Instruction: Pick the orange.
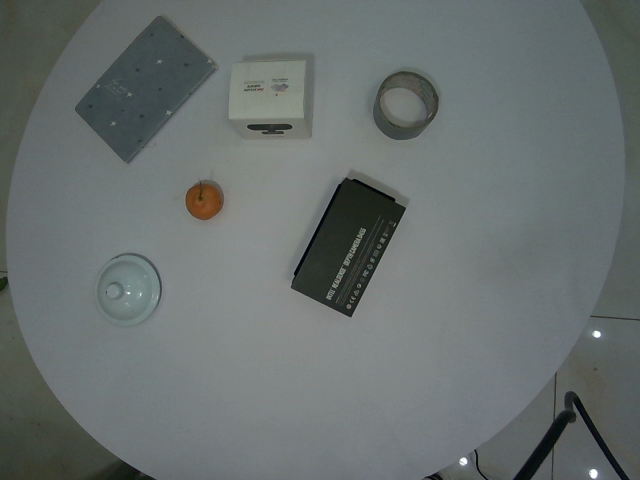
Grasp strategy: vertical